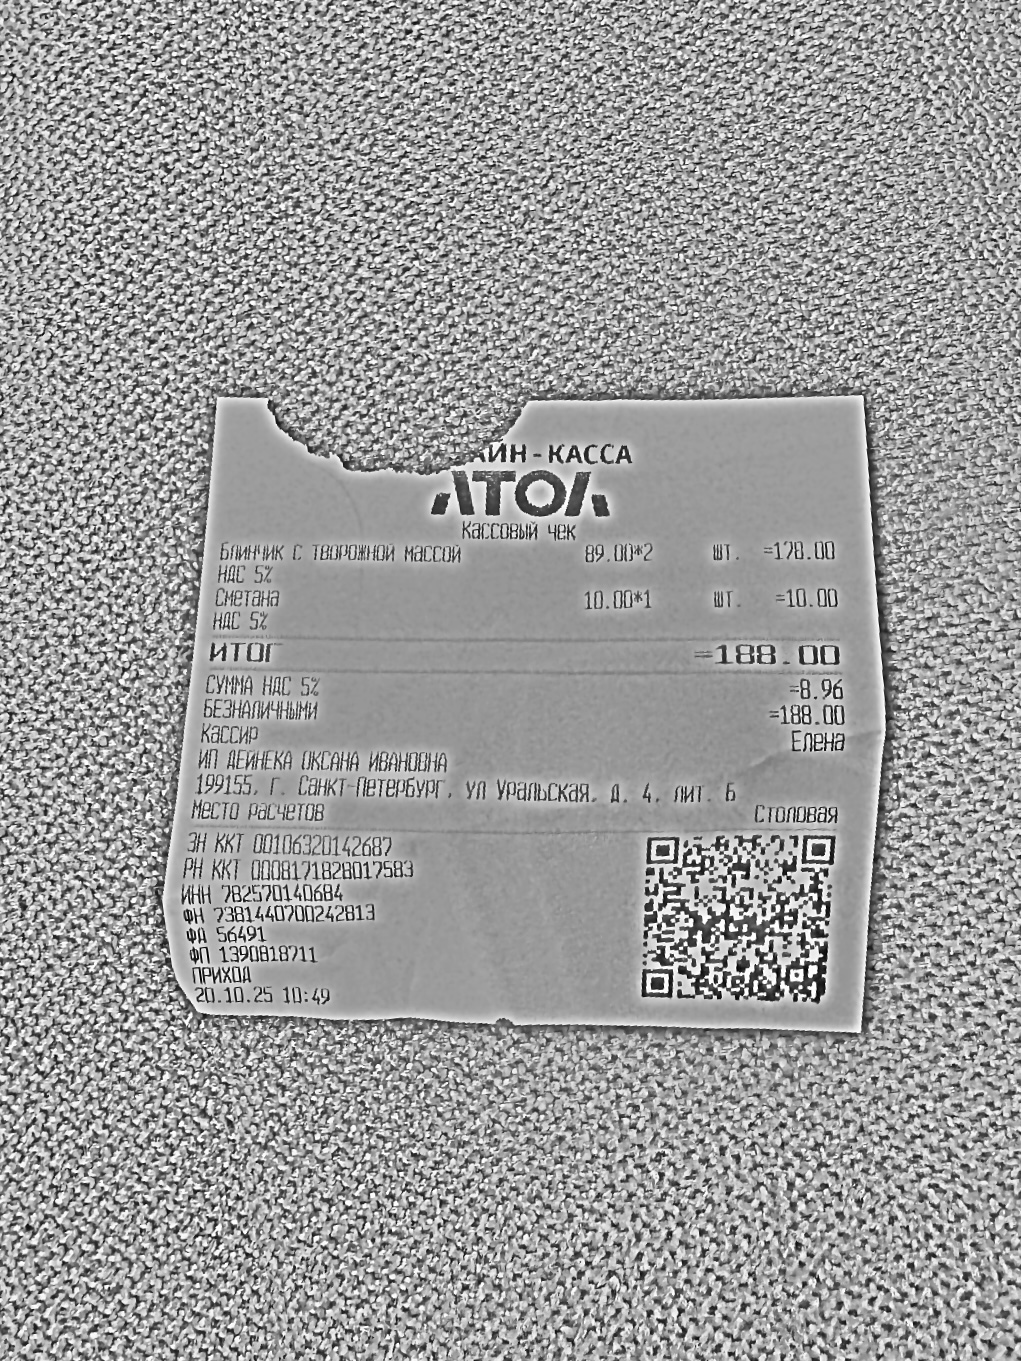
Продавец: ИП ДЕЙНЕКА ОКСАНА ИВАНОВНА
ИНН: 782570140684
Дата: 20.10.25
Товары: Блинчик с творожной массой; Сметана
Количество: 2; 1
Цена: 89.00; 10.00
Сумма: 178.00; 10.00
Итого: 188.00